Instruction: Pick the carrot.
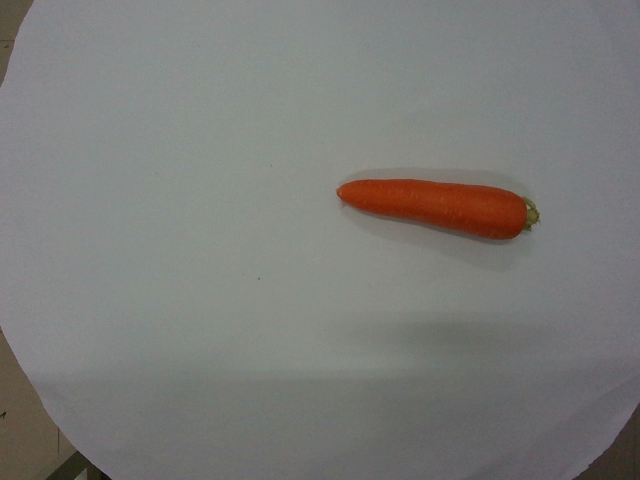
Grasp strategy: vertical